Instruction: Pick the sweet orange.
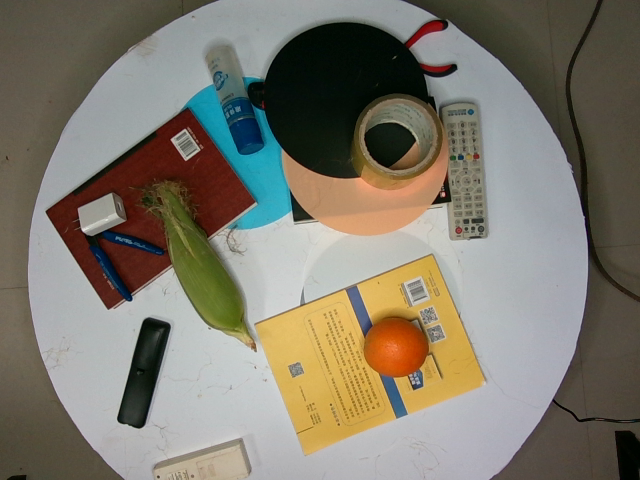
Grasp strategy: vertical